Question: What are the imaging findings?
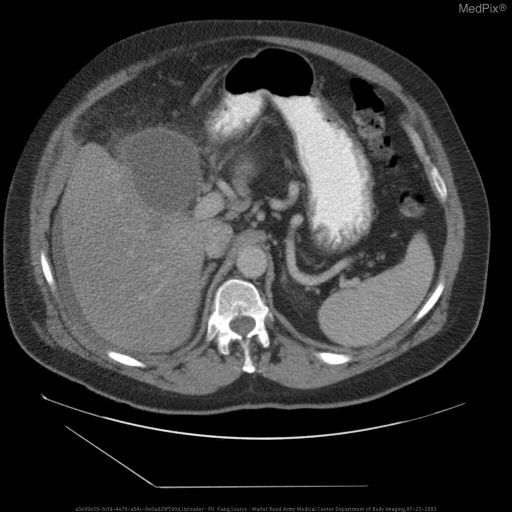
Answer: The imaging shows Axial CT with intravenous and oral contrast material demonstrates a large fluid collection predominantly within the porta hepatis around multiple surgical clips consistent with prior cholecystectomy.  More fluid is seen around the right lobe of the liver and more inferiorly within the right paracolic gutter.  Peritoneal fat around the fluid collection demonstrates stranding suggestive of inflammation.

Planar and SPECT images after the administration of Tc99m-disofenin IV demonstrates large amount of abnormal radiotracer accumulation within the area corresponding to the large fluid collection seen on the CT images, consistent with a biliary leak.  Note that a tubular area of radiotracer uptake leading from the large collection apparently outside the body is the collection within the percutaneous drainage tube placed prior to the scintigraphic study. Axial CT with intravenous and oral contrast material demonstrates a large fluid collection predominantly within the porta hepatis around multiple surgical clips consistent with prior cholecystectomy.  More fluid is seen around the right lobe of the liver and more inferiorly within the right paracolic gutter.  Peritoneal fat around the fluid collection demonstrates stranding suggestive of inflammation..